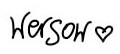
Signature of: wersow